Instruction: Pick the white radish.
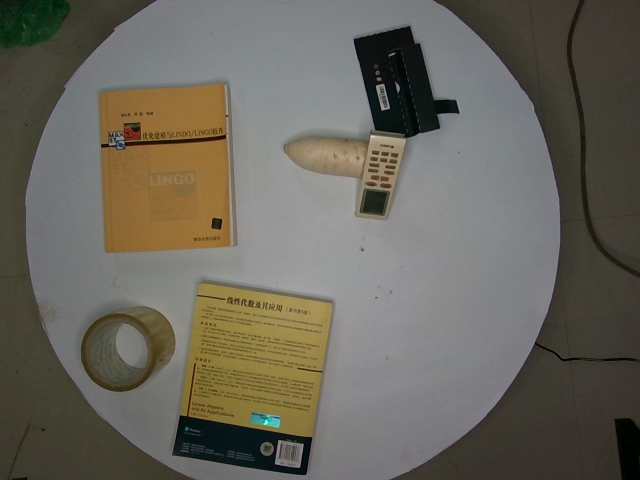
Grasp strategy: vertical